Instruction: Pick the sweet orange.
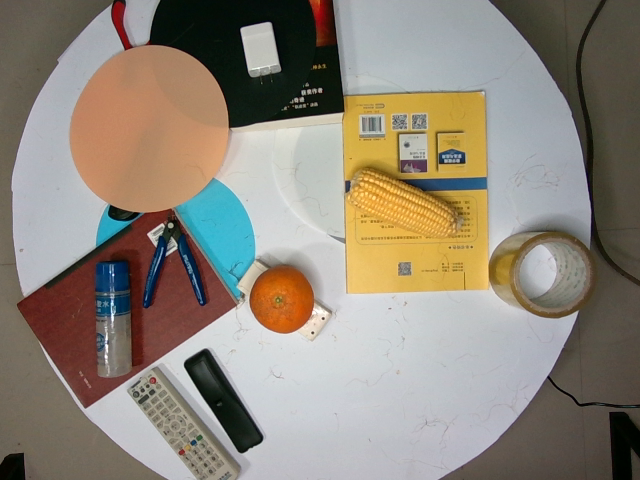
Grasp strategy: vertical